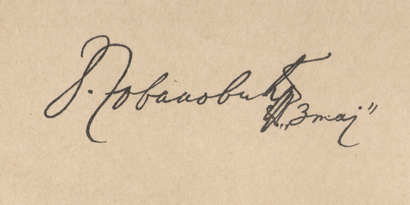
Signature of: jovan jovanović zmaj